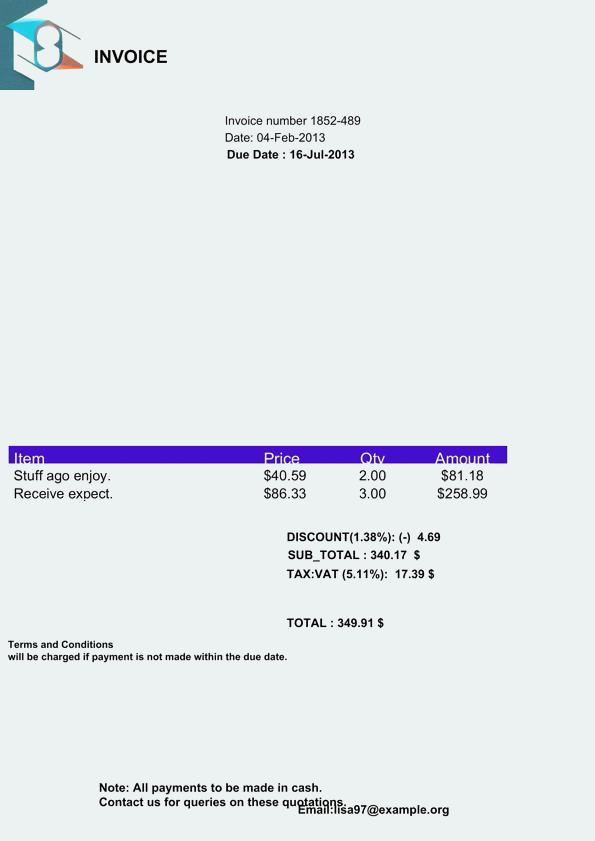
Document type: Invoice